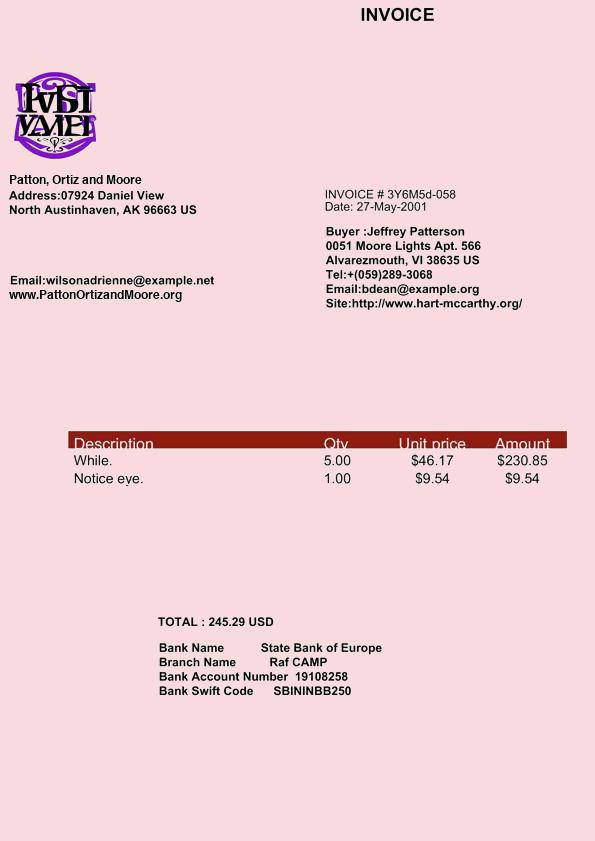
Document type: Invoice